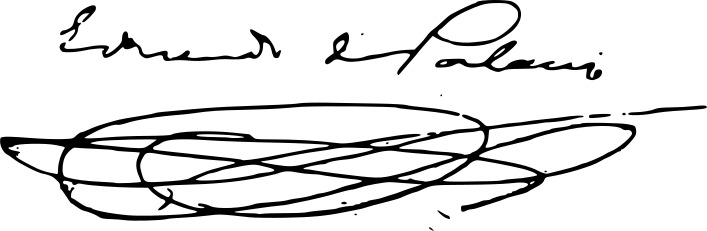
Signature of: eduardo de palacio y huera